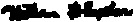
Signature of: william blaxton